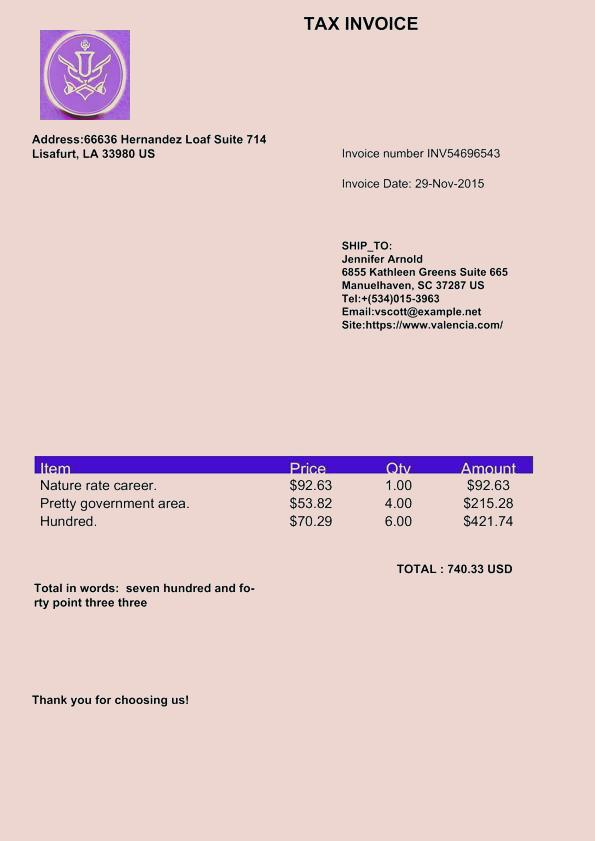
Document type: Invoice